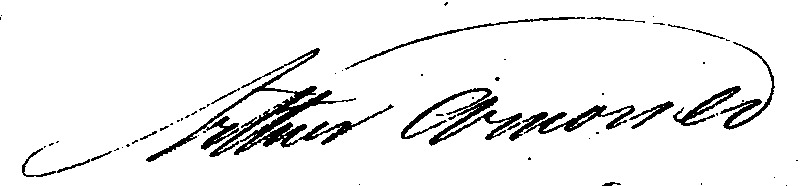
Signature of: arthur arnould